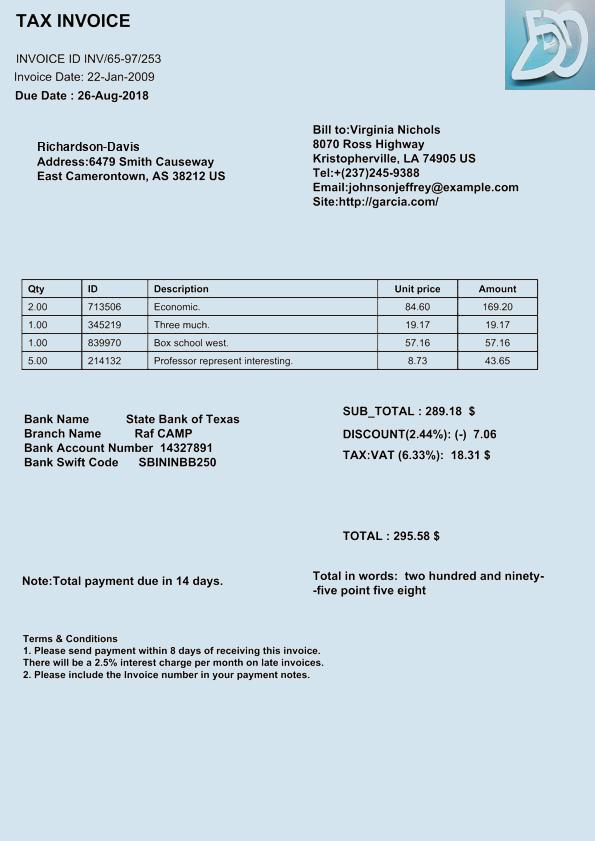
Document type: Invoice